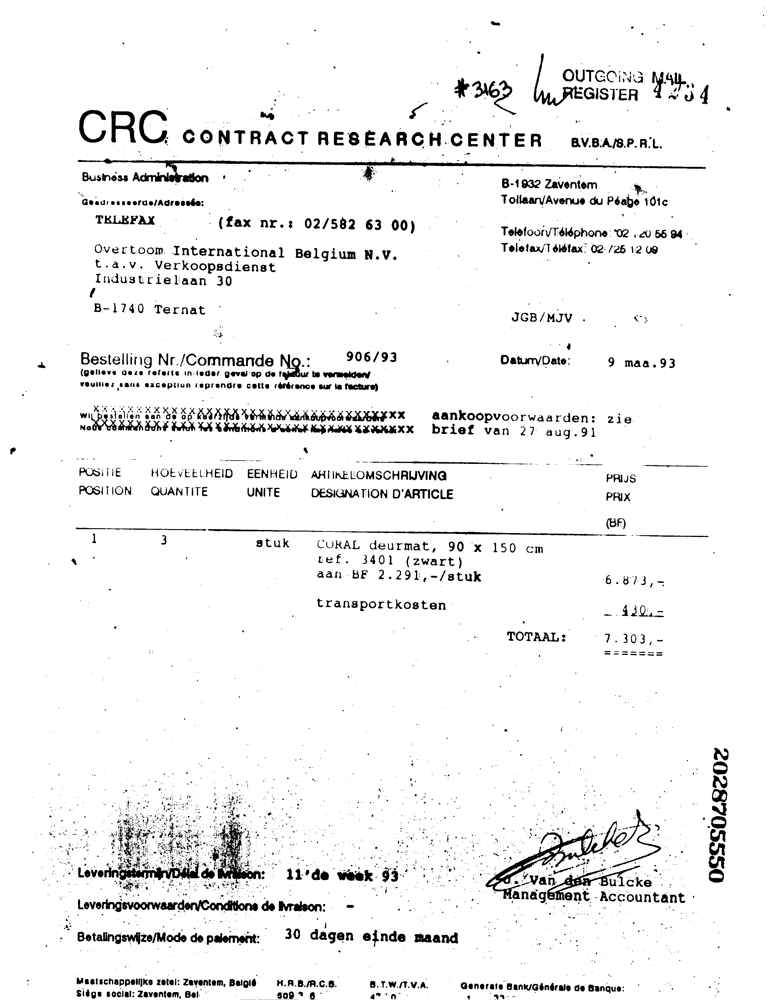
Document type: Invoice